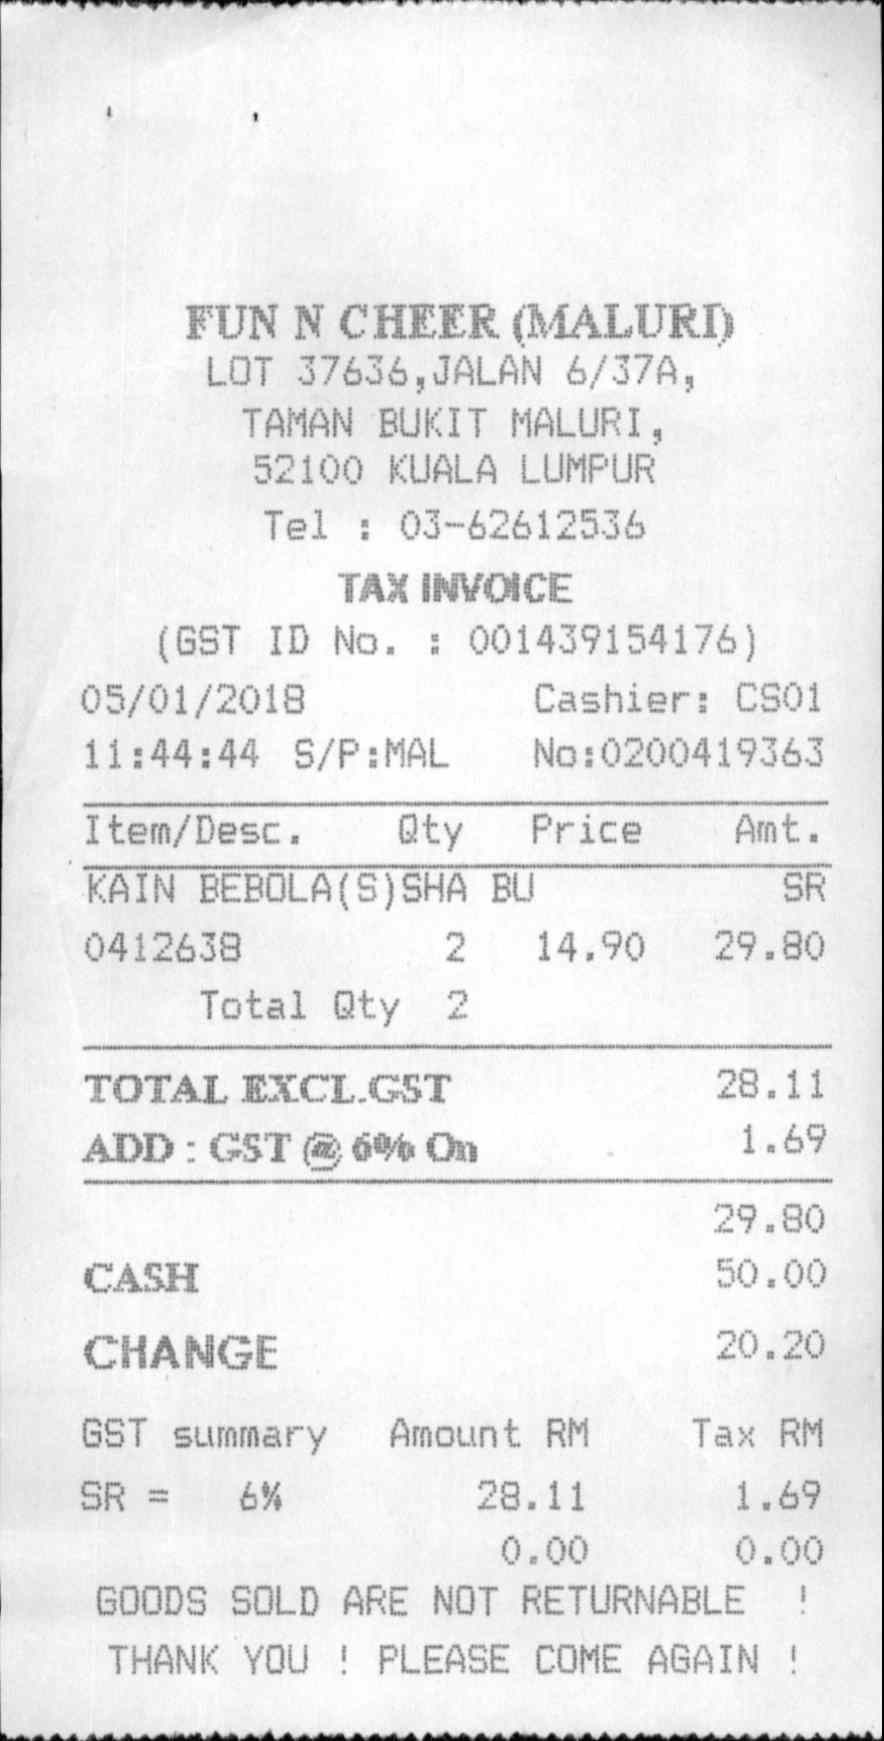
FUN N CHEER (MALURI)
LOT 37636 , JALAN 6/37A ,
TAMAN BUKIT MALURI ,
52100 KUALA LUMPUR
TEL : 03-62612536
TAX INVOICE
(GST ID NO . : 001439154176)
05/01/2018
CASHIER : CS01
11 : 44 : 44
S/P : MAL
NO : 0200419363
ITEM/DESC .
QTY
PRICE
AMT .
KAIN BEBOLA (S) SHA BU
0412638
2
TOTAL QTY
2
14.90
SR
29.80
TOTAL EXCL,GST
ADD : GST @ 6% ON
28.11
1.69
CASH
CHANGE
29.80
50.00
20.20
GST SUMMARY
AMOUNT RM
TAX RM
SR = 6%
28.11
1.69
0.00
0.00
GOODS SOLD ARE NOT RETURNABLE !
THANK YOU ! PLEASE COME AGAIN !